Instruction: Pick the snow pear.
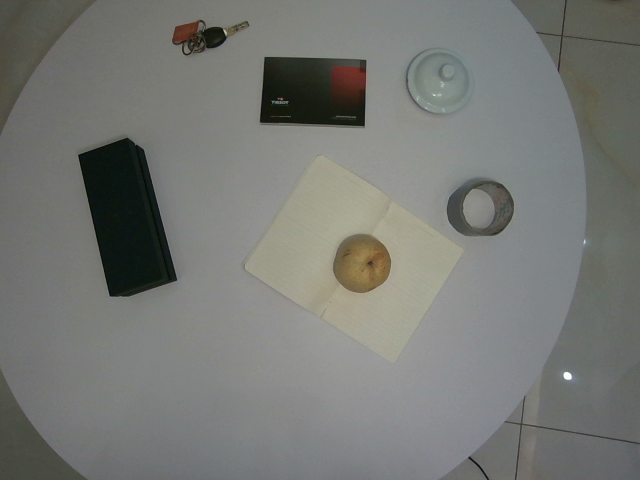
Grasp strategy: vertical